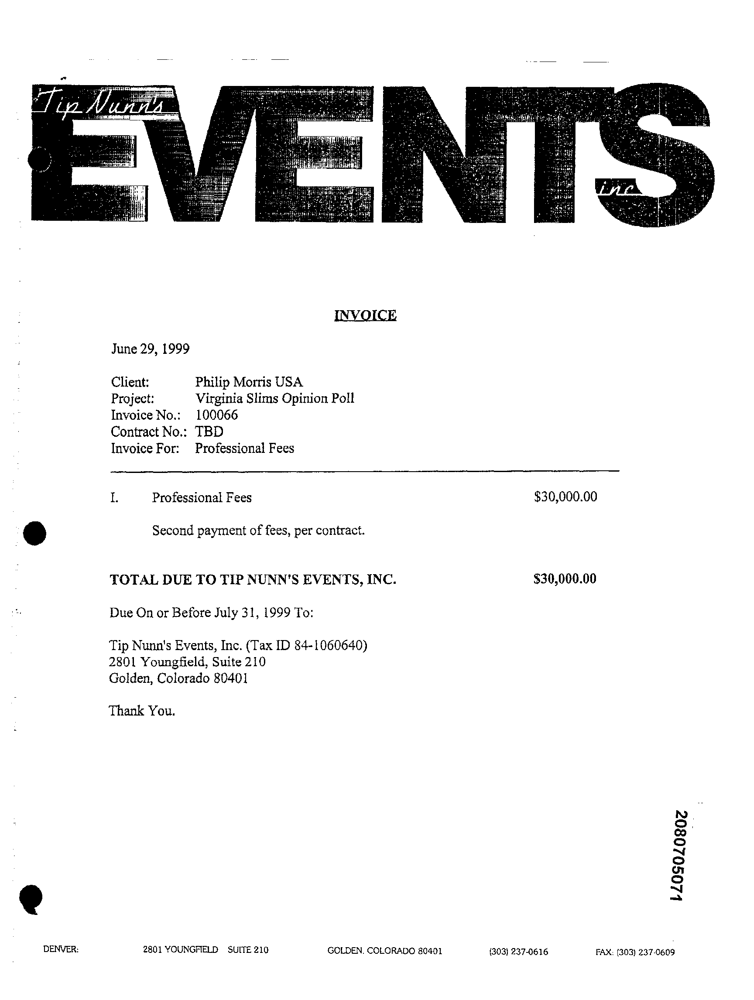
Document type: Invoice